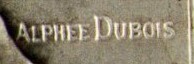
Signature of: alphée dubois